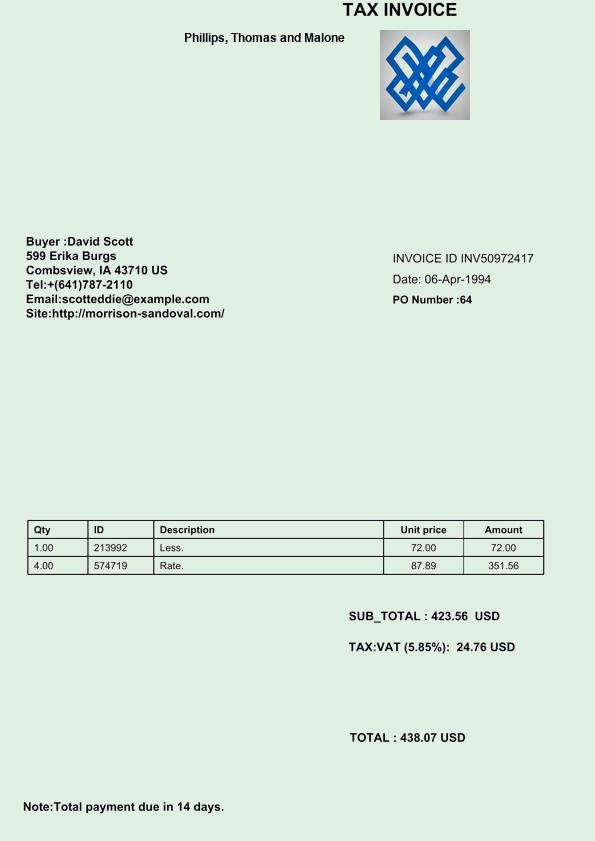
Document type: Invoice